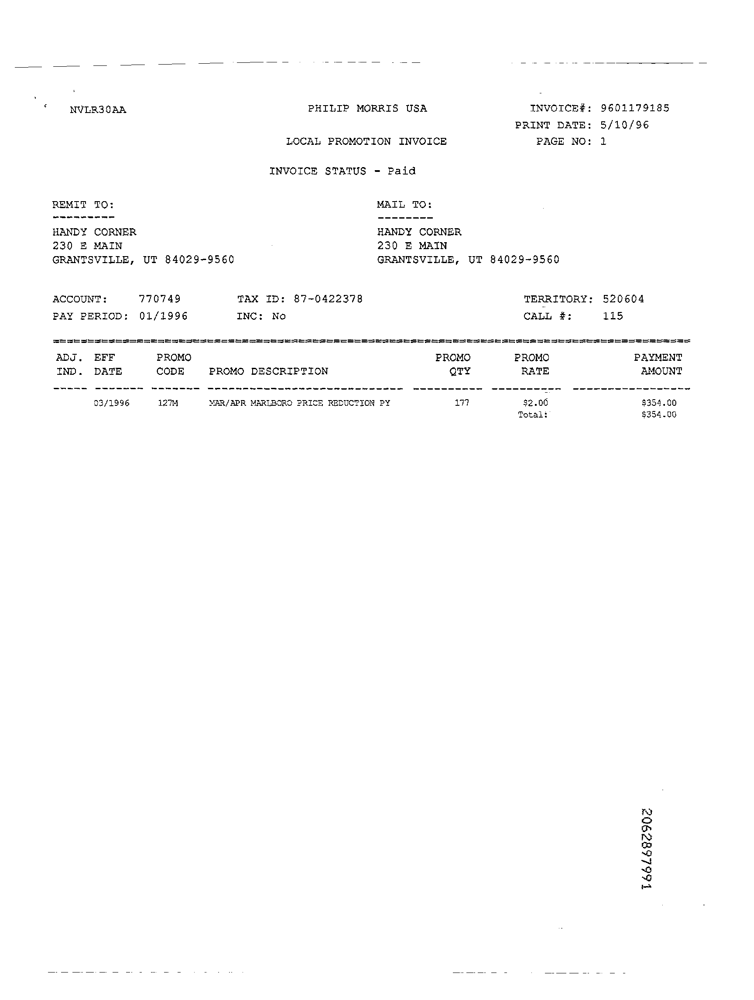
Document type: Invoice